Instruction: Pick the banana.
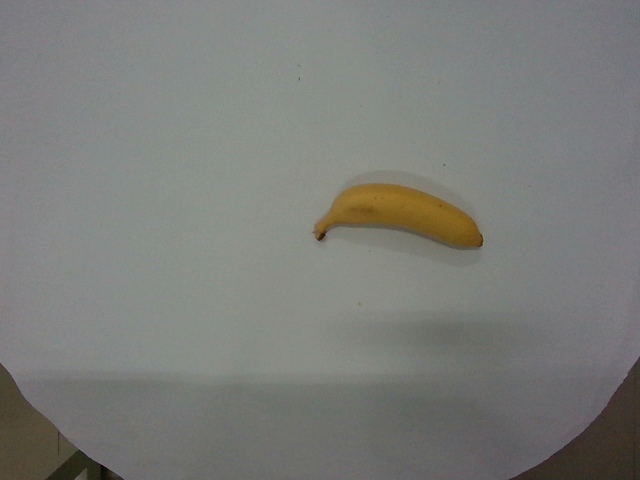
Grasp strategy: vertical